Question: What are the imaging findings?
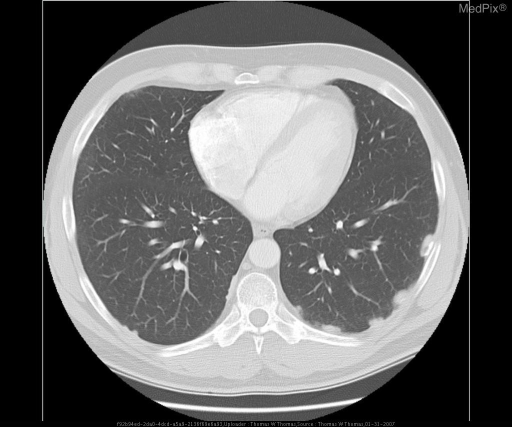
Answer: The imaging shows •  Lung parenchyma - no masses or airspace disease.

•  Bilaterally, numerous calcified pleural plaques along thoracic cage and diaphragmatic surfaces.

•  Small rectangular scattered non-calcified pleural thickenings are also observed.

•  There is no mediastinal, hilar or axillary lymphadenopathy. Multifocal areas of pleural thickening with calcification..